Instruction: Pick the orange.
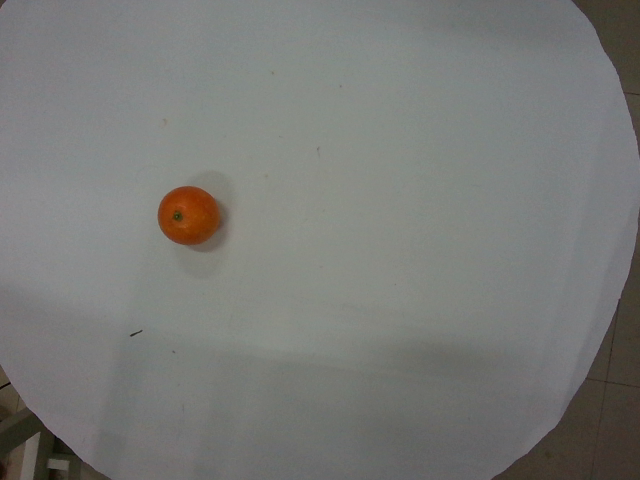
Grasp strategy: vertical